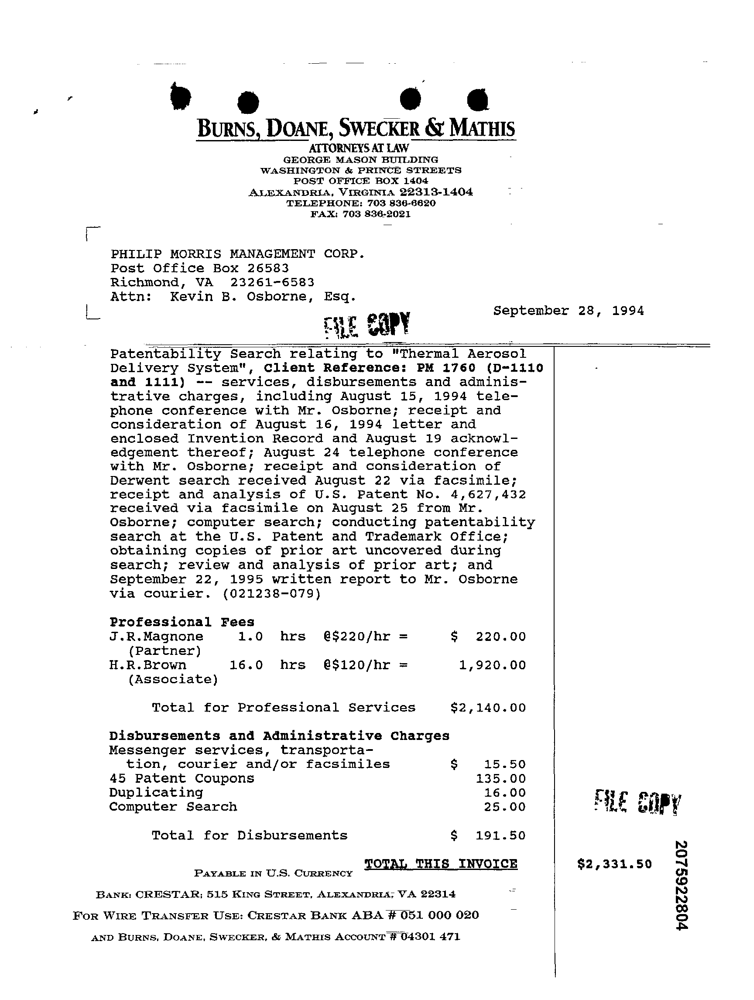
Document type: Invoice